Please extract the written amount, numerical amount, recipient's name, date on the cheque, and the bank's name from the image.
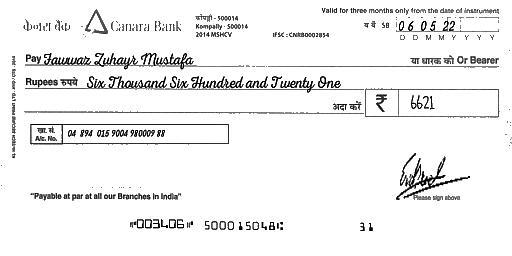
amt_in_words: Six Thousand Six Hundred and Twenty One
amt_in_figures: 6621
payee_name: Fawwaz Zuhayr Mustafa
bank_name: Canara Bank
cheque_date: 06/05/22